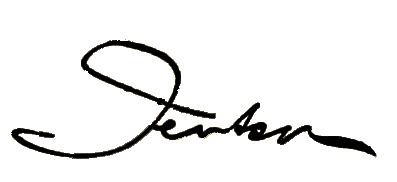
Signature of: ernst jentsch